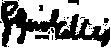
Signature of: e john ellis